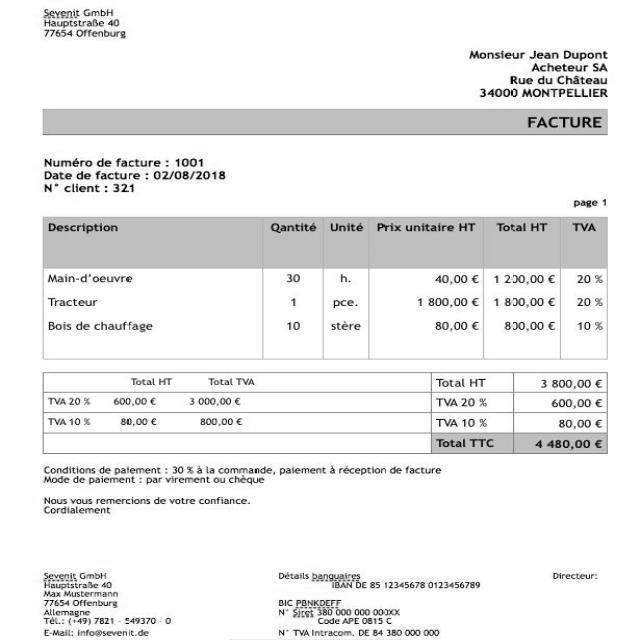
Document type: Invoice